Question: Describe the condition in detail:
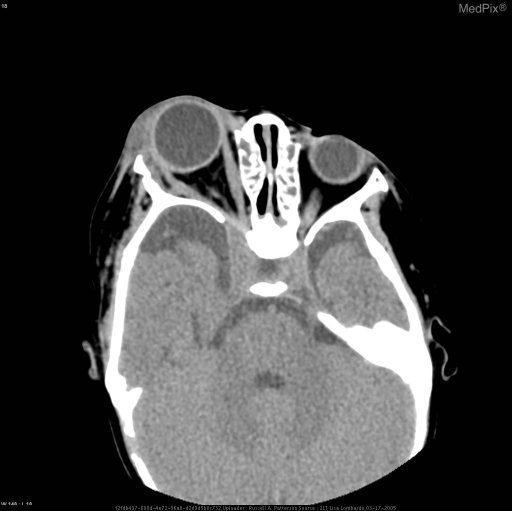
Answer: The disease is discussed as: NF1 also known as von Recklinghausen’s disease is a common neurocutaneous disorder and the most common type of neurofibromatosis.  It is an autosomal dominant disorder with an incidence of 1 in 3000.  It involves chromosome 17, which encodes for the protein neurofibromin, which is expressed in many tissues including brain, kidney, spleen, and thymus.  Mutations leading to loss of function of this protein results in a wide spectrum of clinical findings.

Diagnostic criteria were developed in 1987 by the NIH Consensus Conference (updated in 1997) and are based on clinical features. Two of the following must be present to diagnose as NF1:  6 or more caf?-au-lait macules (>5mm-prepuberty or >15mm-postpuberty), 2 or more neurofibromas of any type or 1 plexiform neurofibroma, freckling in the axillary or inguinal regions, optic glioma, 2 or more Lisch nodules, distinctive bony lesion (i.e. sphenoid dysplasia, thinning of long bone cortex with or without pseudoarthrosis), a first degree relative diagnosed with NF1.

Optic nerve glioma is a pilocytic astrocytoma that primarily affects children. The lesion may be bilateral in NF1 (29% of optic gliomas are associated with NF1).  Clinical findings include gradual loss of vision, optic atrophy or edema, and exophthalmos. Eighty percent of patients experience an initial decrease in vision which then stabilizes. Hypothalamic signs, to include precocious or delayed puberty, may be seen in 22% of cases. Prognosis for vision is poor. Lesions initially confined to the optic nerve have a mortality of 10%. Lesions involving the chiasm have a mortality of 20%. With midbrain and hypothalamus involvement, the prognosis is poor, with mortality greater than 55%.

Plexiform neurofibroma is the most common benign peripheral nerve tumor in the eyelid and orbit. The tumor grows along the nerve, is not encapsulated, and is invasive. Children in the first decade of life are most commonly affected. The tumor tends to grow along sensory nerves, but also may involve motor, parasympathetic, and sympathetic nerves.  Thirty one percent of plexiform neurofibromas occur in the eyelids.  The clinical description of this tumor is as a palpable “bag of worms,” with thickened overlying skin and an S-shaped eyelid.  On MRI the T1 is hypointense and the T2 hyperintense to muscle.